Question: What is the potential diagnosis?
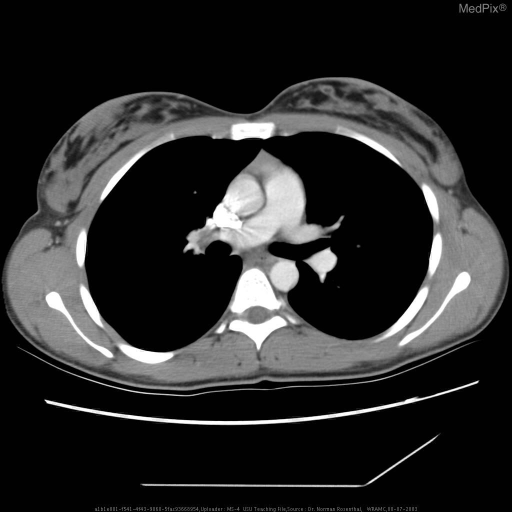
Answer: The possible diagnosis includes Thymic Hyperplasia vs. Thymic atrophy
Thymoma
Malignancy.